Question: How does the patient history play a role?
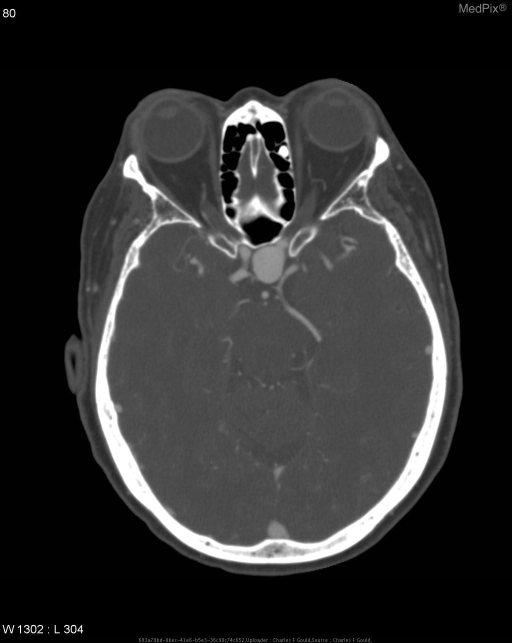
Answer: The patient's history of 68 y.o. woman with 6 months of daily frontal headaches. is key in understanding the case.